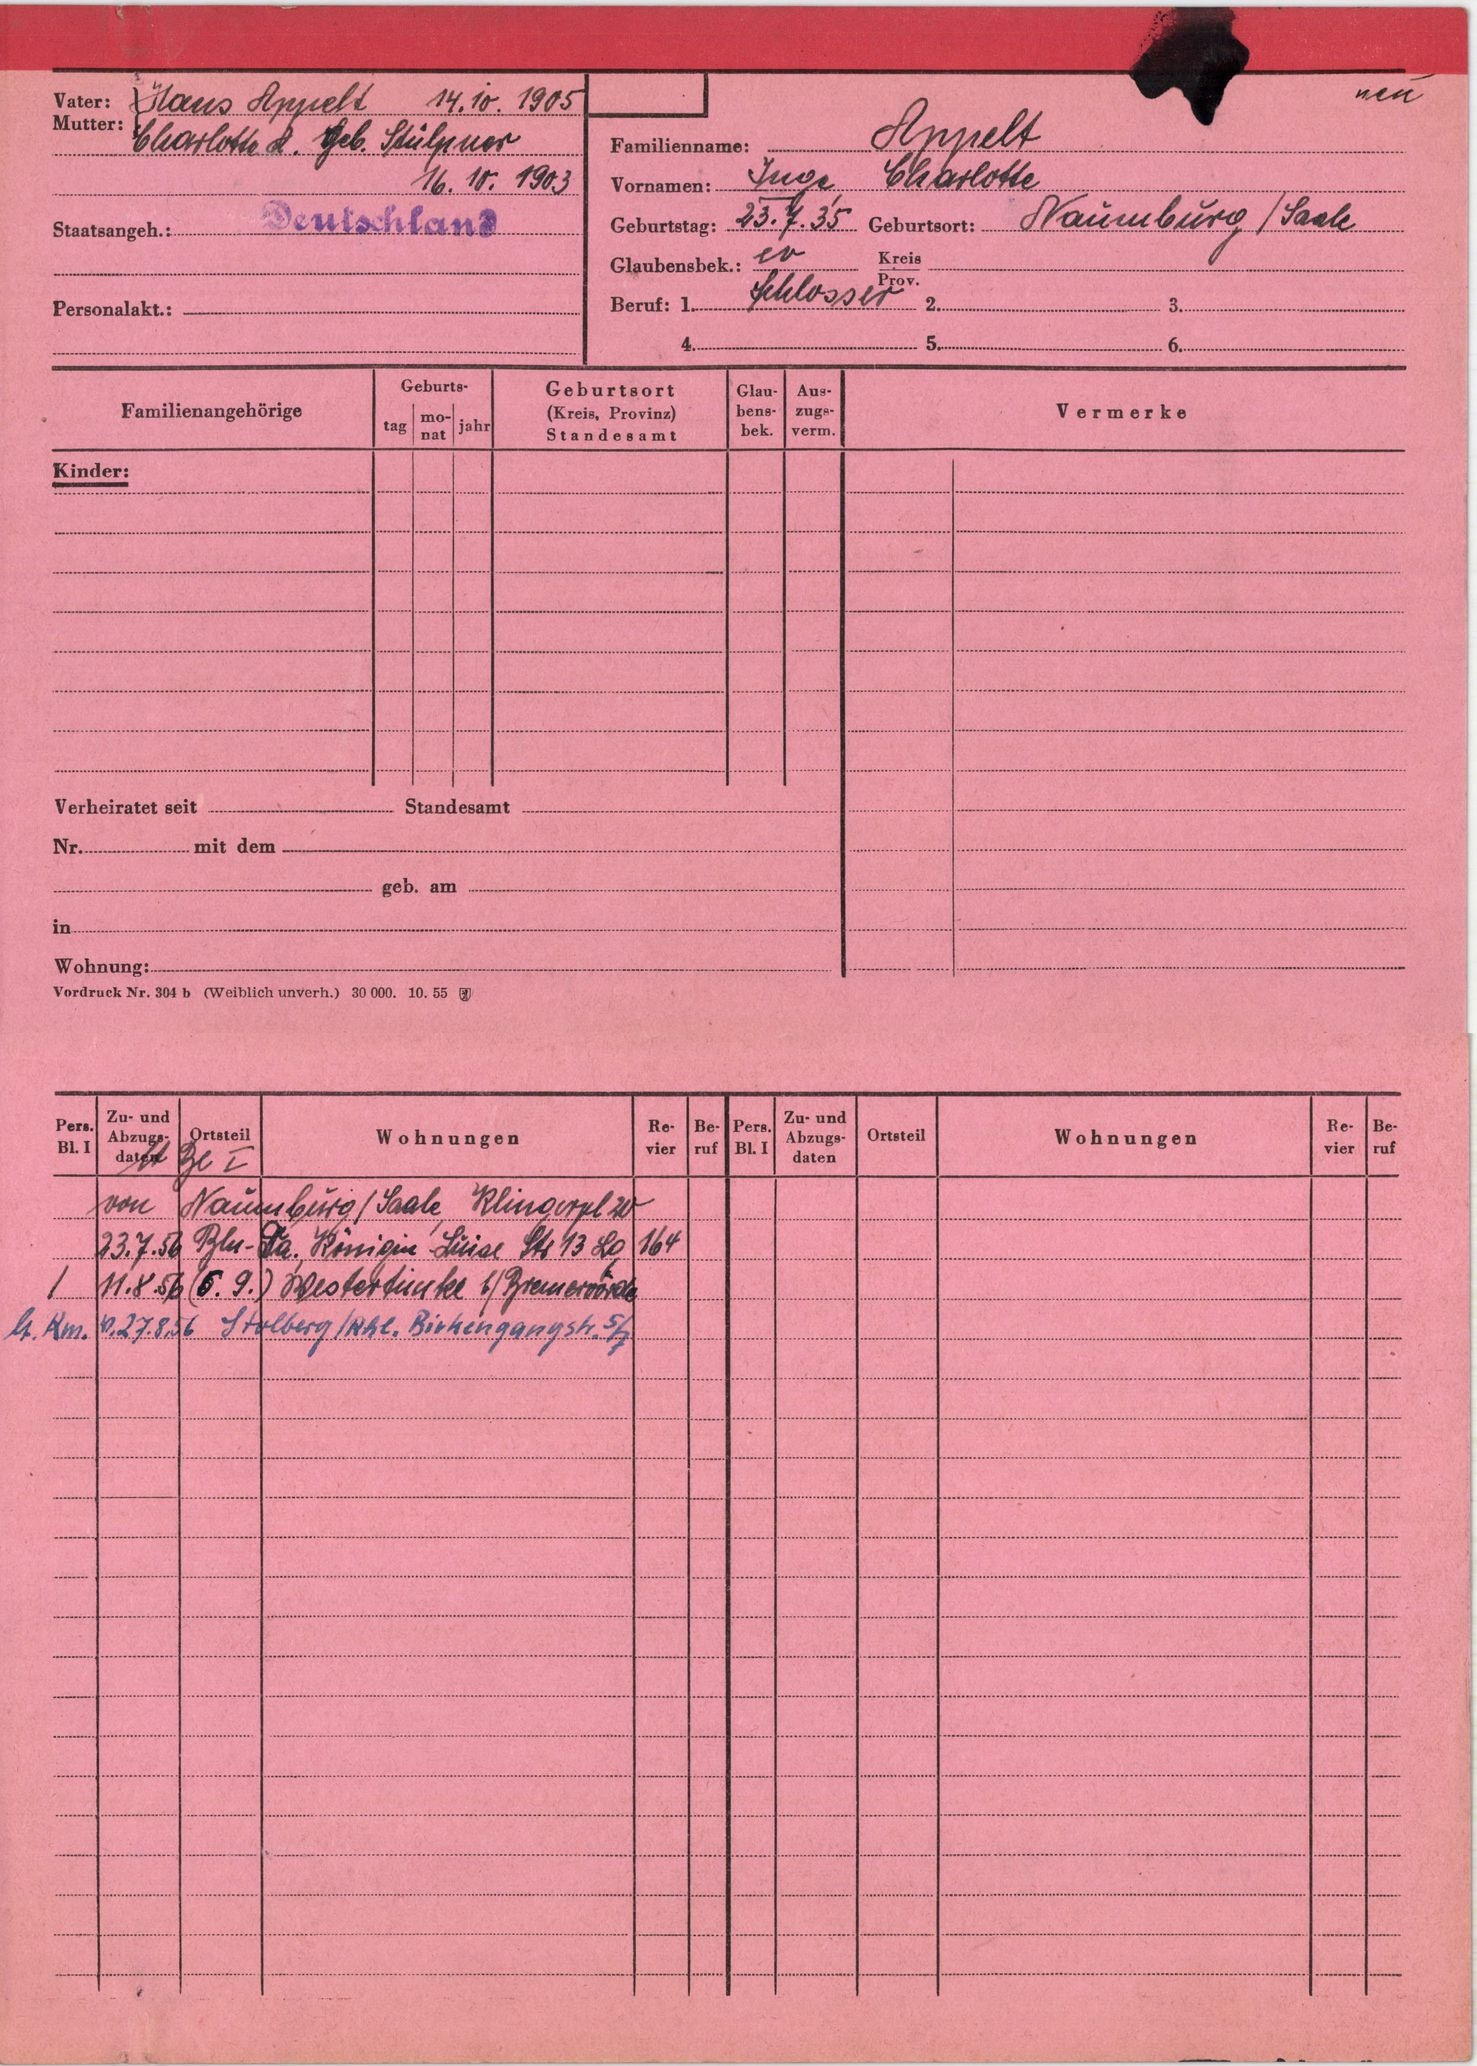
Appelt